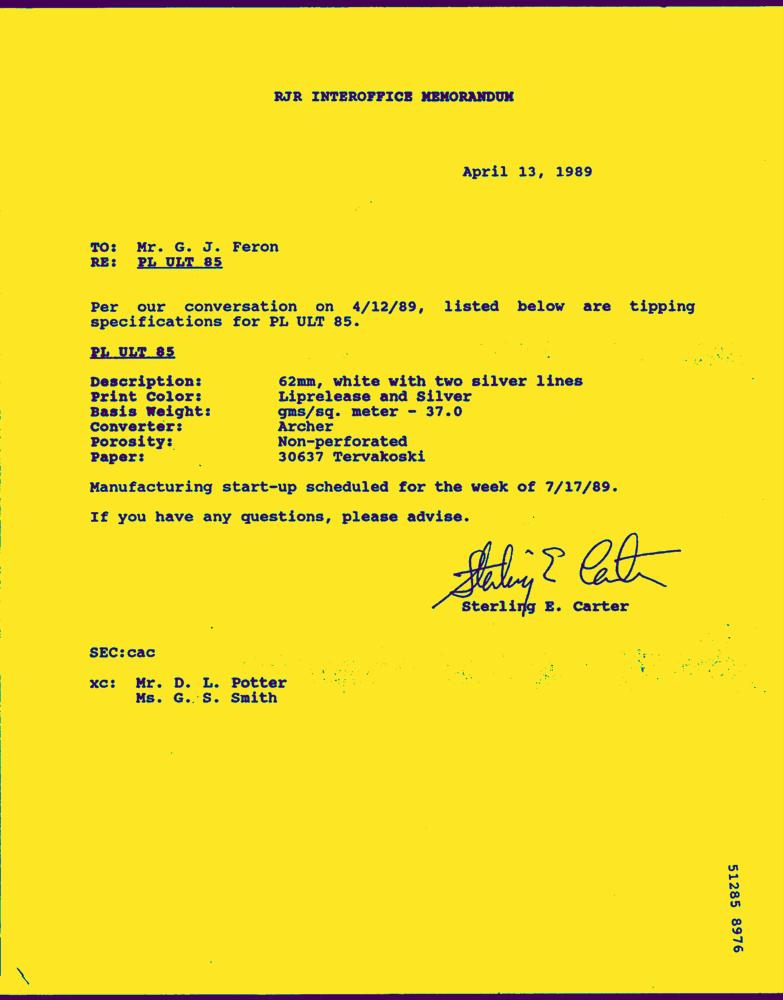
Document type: Letter-Doc